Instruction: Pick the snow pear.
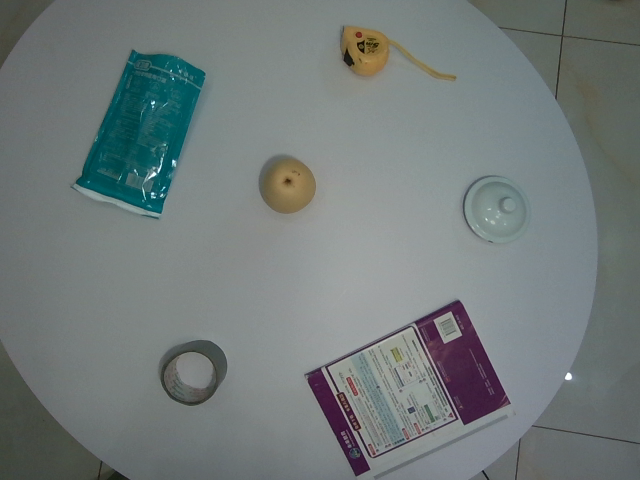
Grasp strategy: vertical